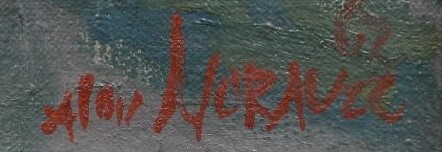
Signature of: alois moravec